Question: How is the history relevant to the case?
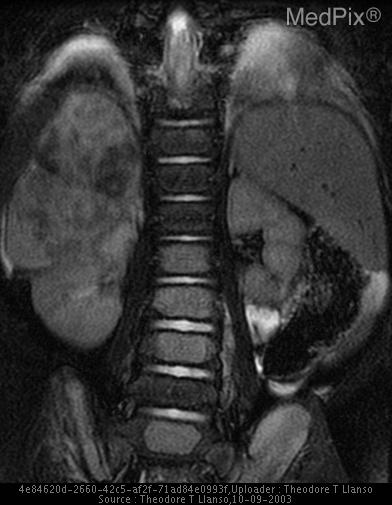
Answer: The patient's history of One-year-old boy was walking, but now only crawls. is key in understanding the case.